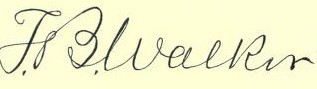
Signature of: t b walker